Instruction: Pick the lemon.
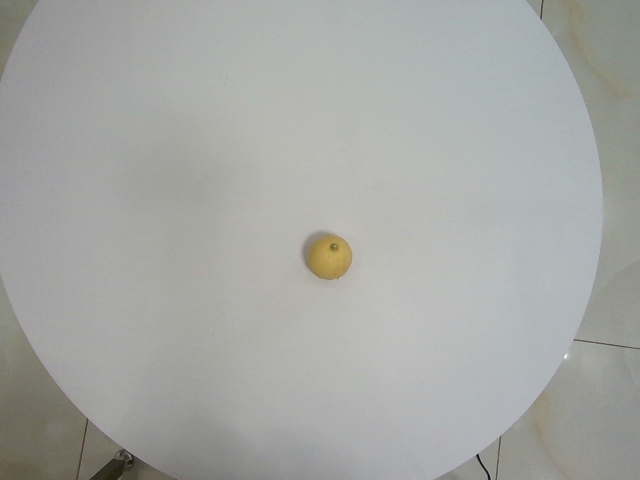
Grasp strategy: vertical